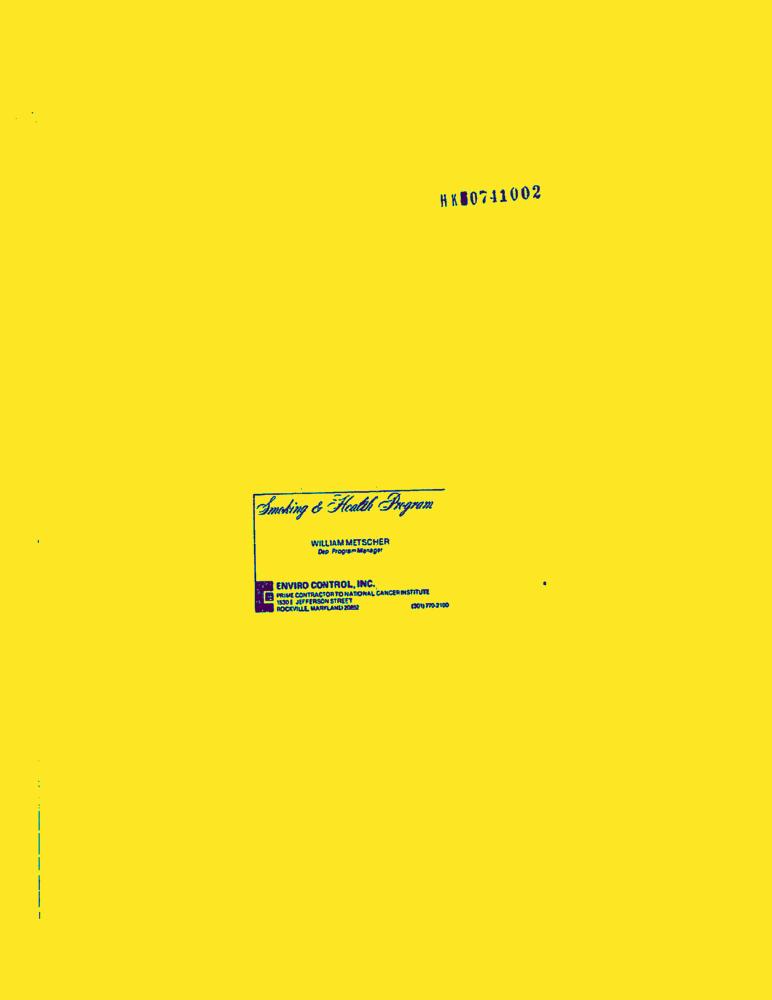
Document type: Resume-Doc